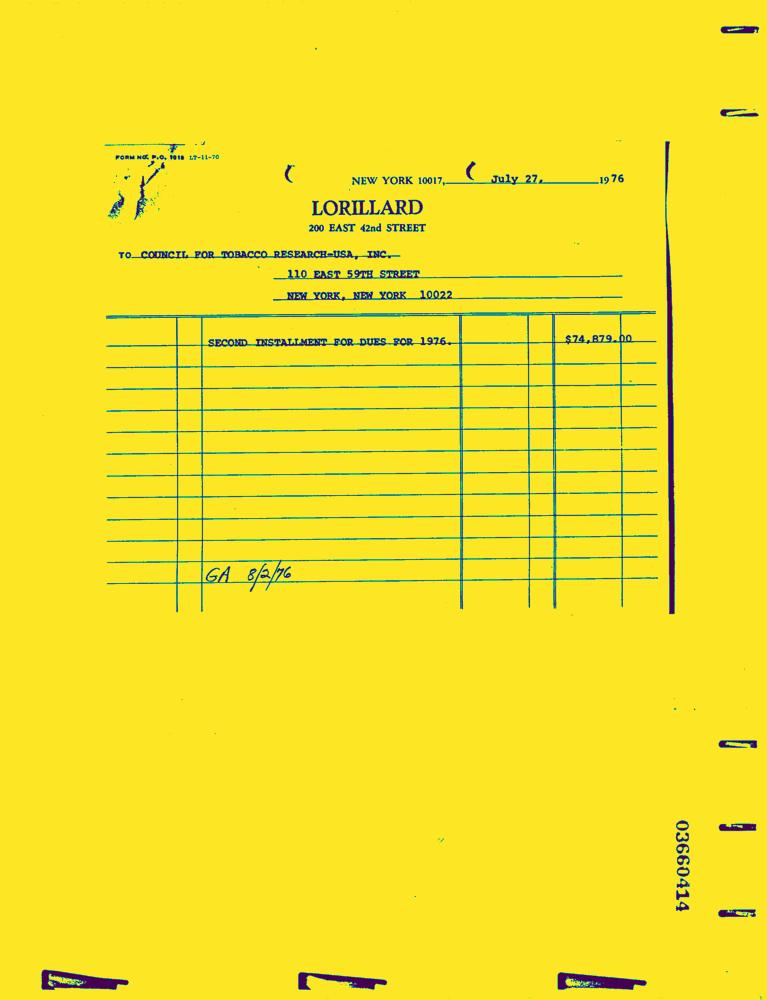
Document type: Invoice-Doc